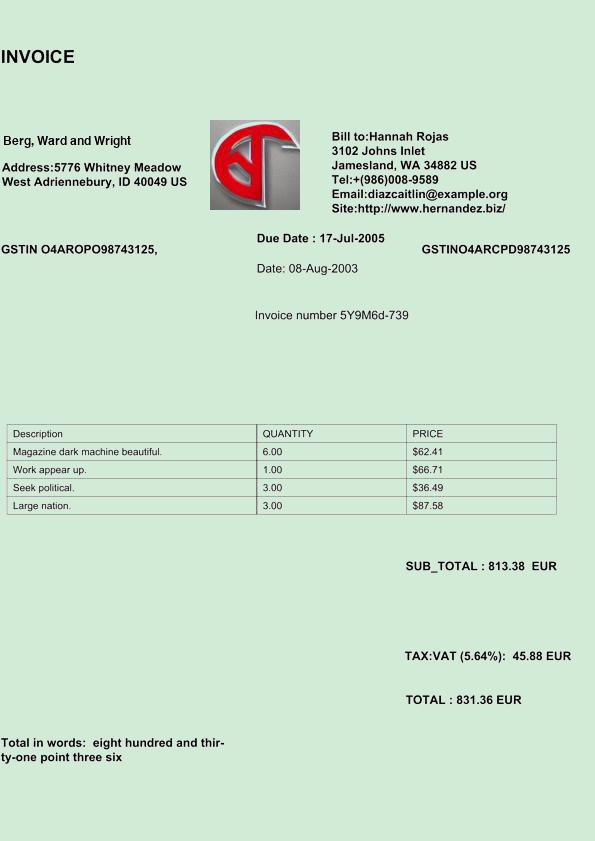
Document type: Invoice